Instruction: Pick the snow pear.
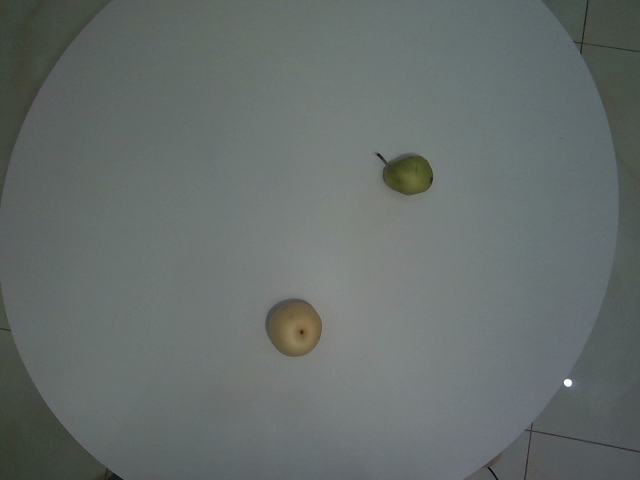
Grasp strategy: vertical